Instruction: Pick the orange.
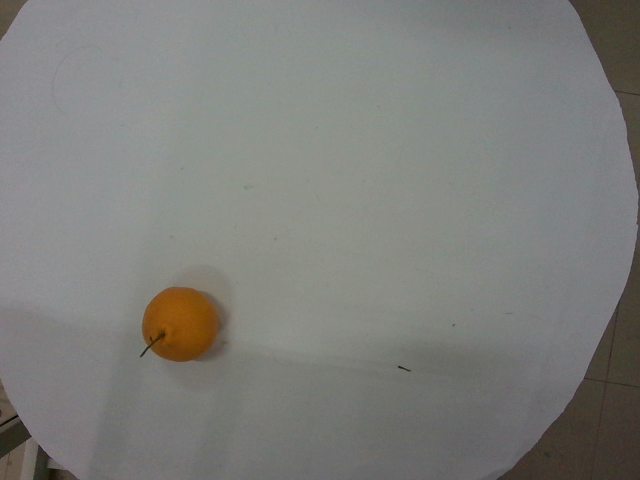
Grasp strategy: vertical